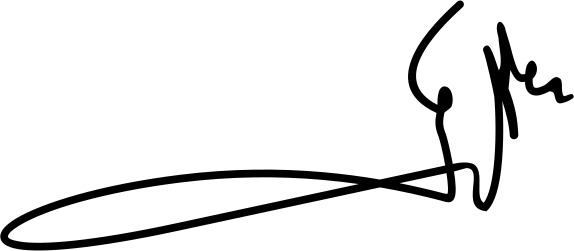
Signature of: gogo nushi